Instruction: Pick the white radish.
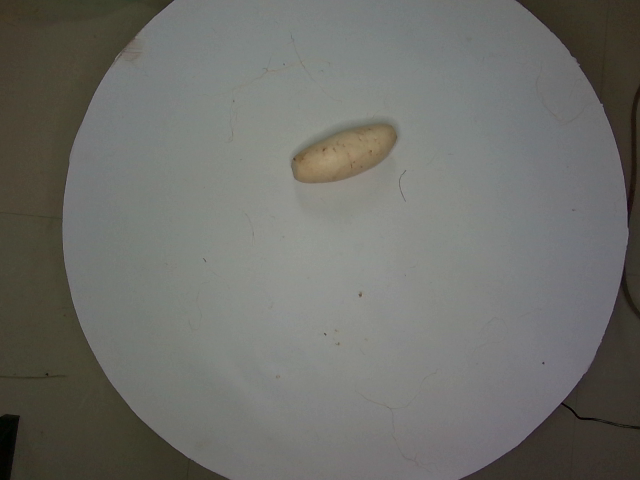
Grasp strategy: vertical